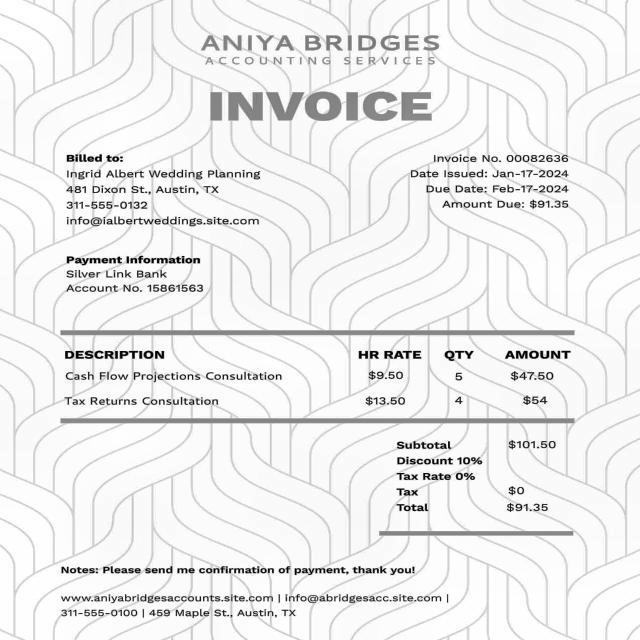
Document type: Invoice